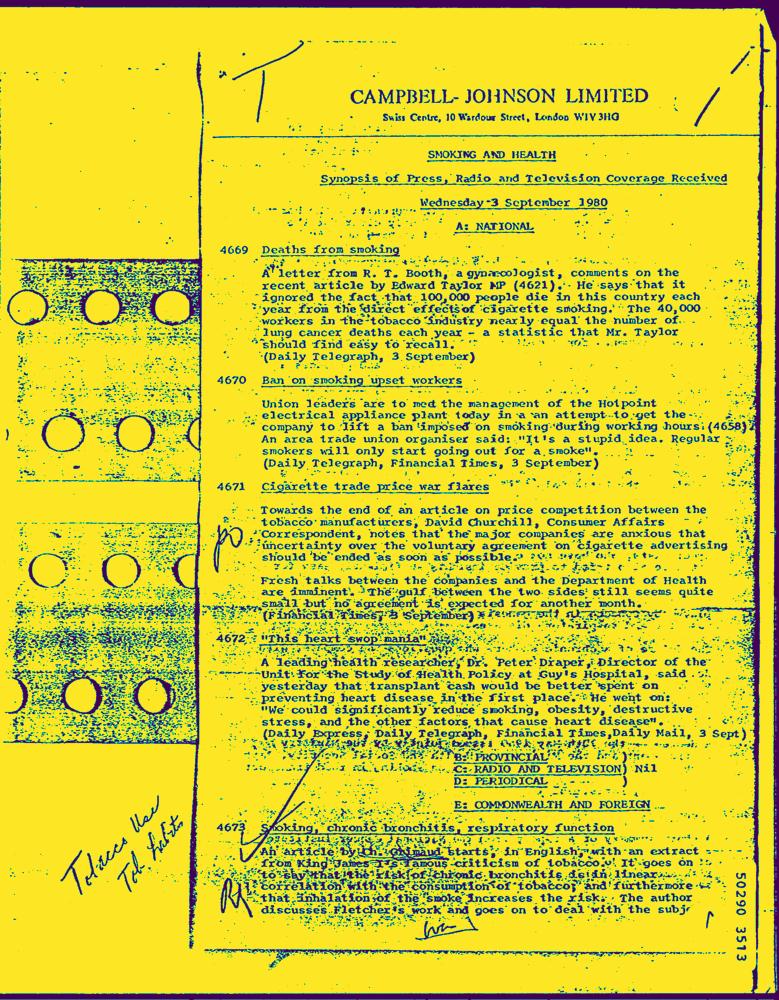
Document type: Letter-Doc